Question: In what way does the history help explain the case?
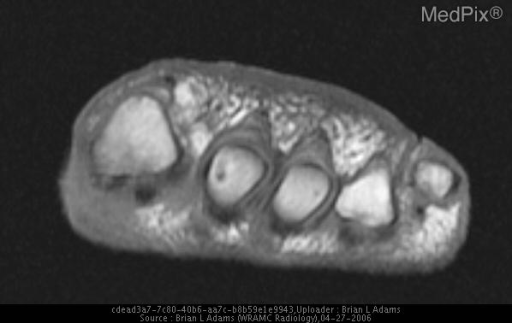
Answer: The patient's history of The patient is an 83-year-old, African-American woman with a history of diabetes mellitus, hypertension, hyperlipidemia, hepatitis C, and neurosyphilis, who was admitted to the hospital for worsening of a chronic, nonhealing, left-foot ulcer that had been followed closely by the Podiatry service with repeated debridements and courses of oral antibiotics.  On the current admission, the patient denied having had any fevers, chills, or feelings of malaise, but stated that her glycemic control had been poor. is key in understanding the case.